Question: What is the total amount of taxes owed as per the document?
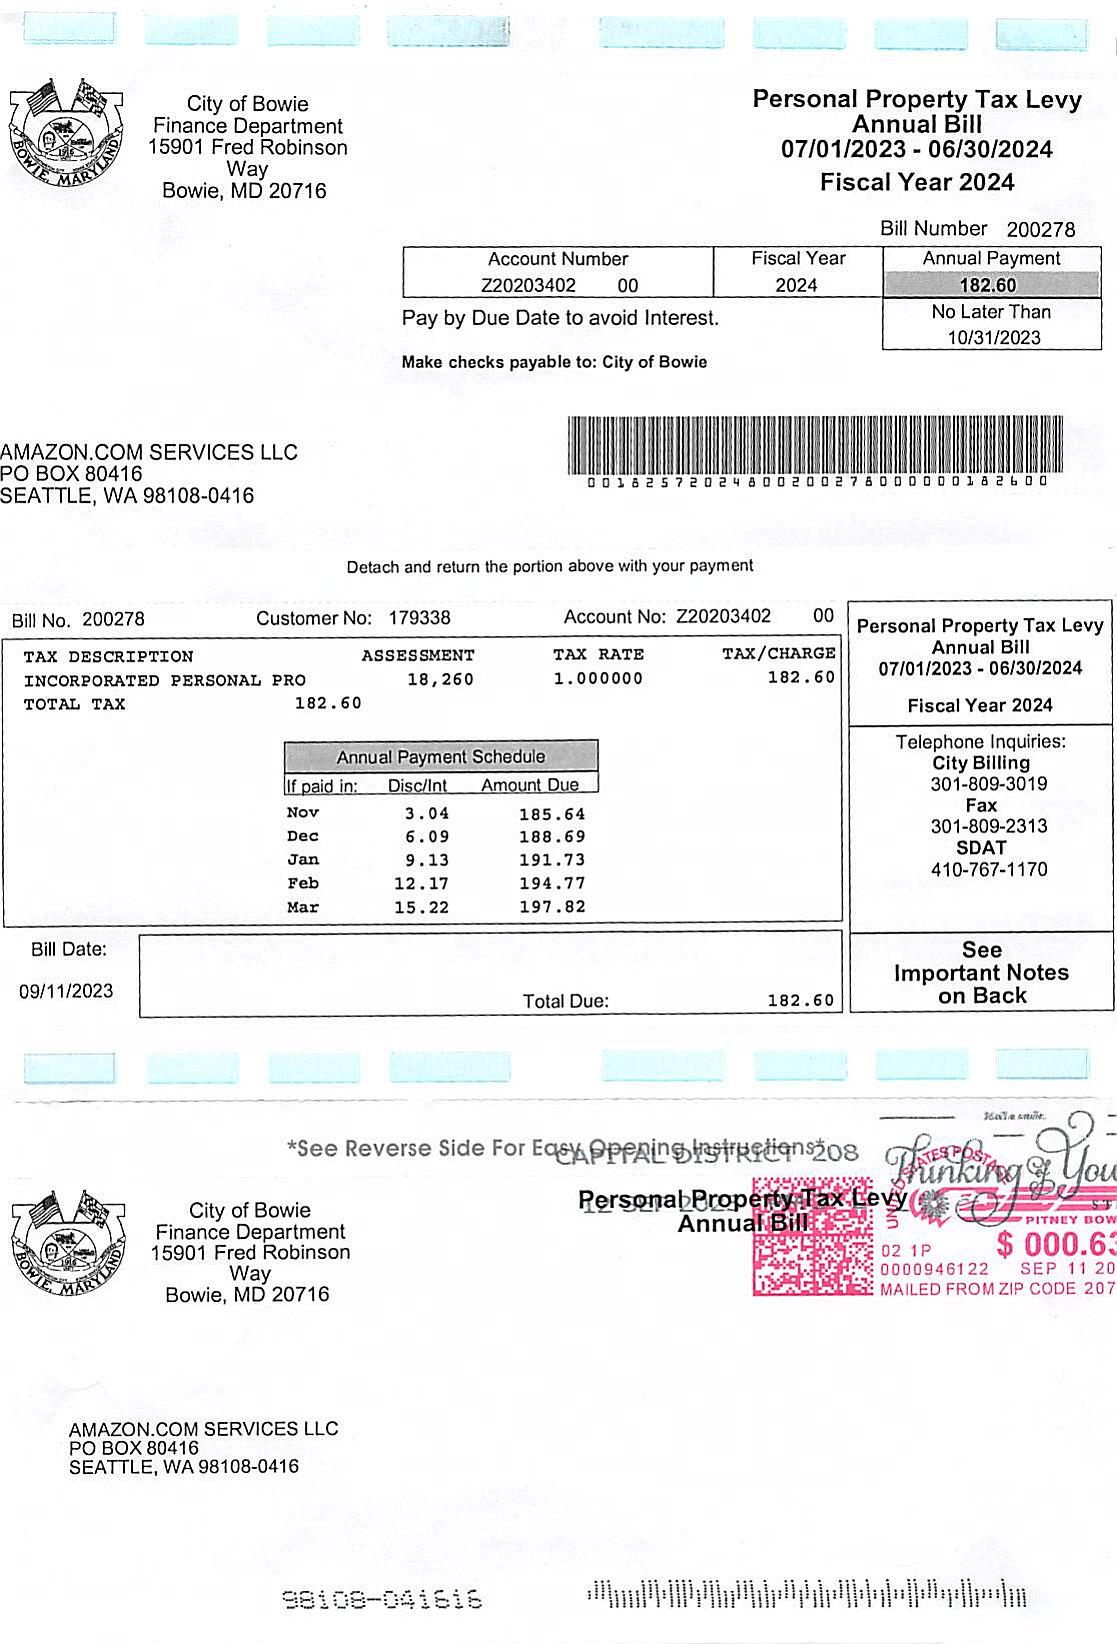
Answer: "182.6"